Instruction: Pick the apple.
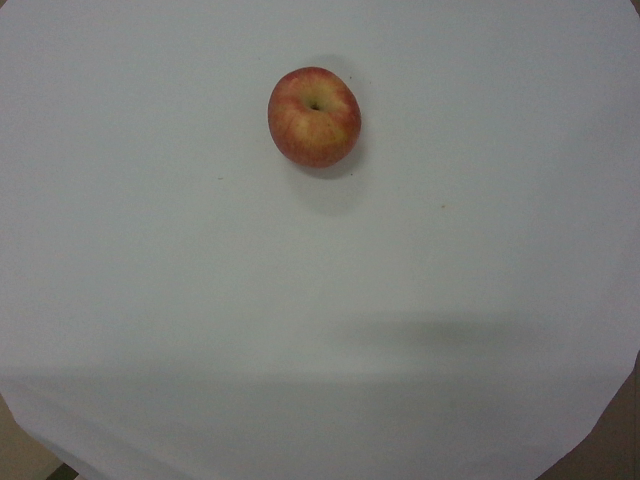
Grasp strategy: vertical